Question: What appears to be the issue?
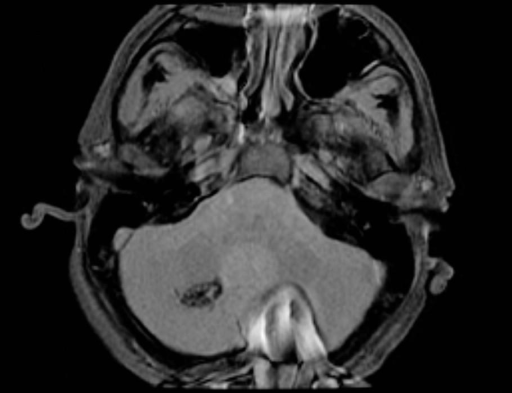
Answer: The findings suggest Multiple axial MR images demonstrate a lesion in the right cerebellar hemisphere which has a dark outer margin on all sequences. The remainder of the lesion has a coarsely heterogeneous signal intensity on the T1 sequence.  The T2 bright signal within this lesion shows a characteristic "popcorn" like configuration.  Axial GRE image demonstrates magnetic susceptibility "blooming.". GRE image demonstrates magnetic susceptibility blooming which almost certainly is due to the presence of hemosiderin.. The patient might have a history of Not reported by author.

However, patient's with studies similar to the one presented for review here can present with headache or seizures.